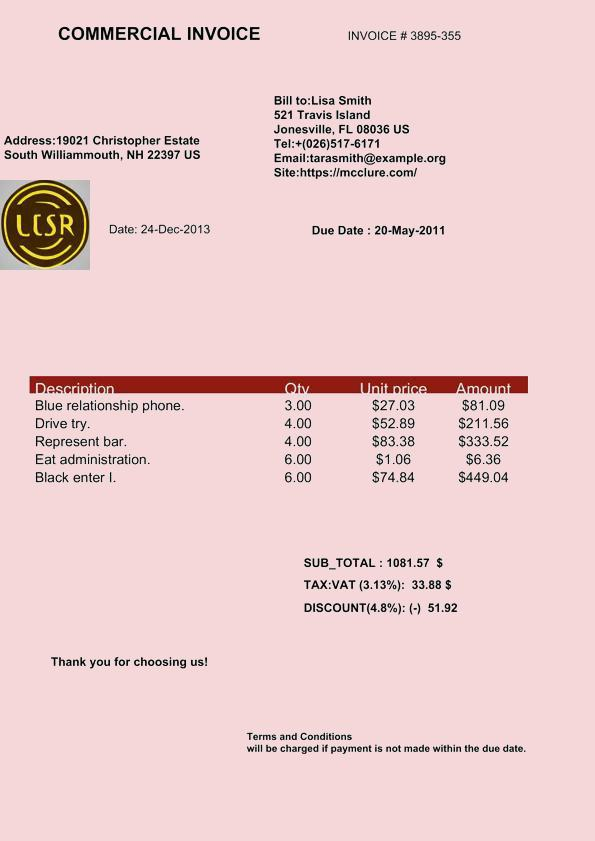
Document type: Invoice